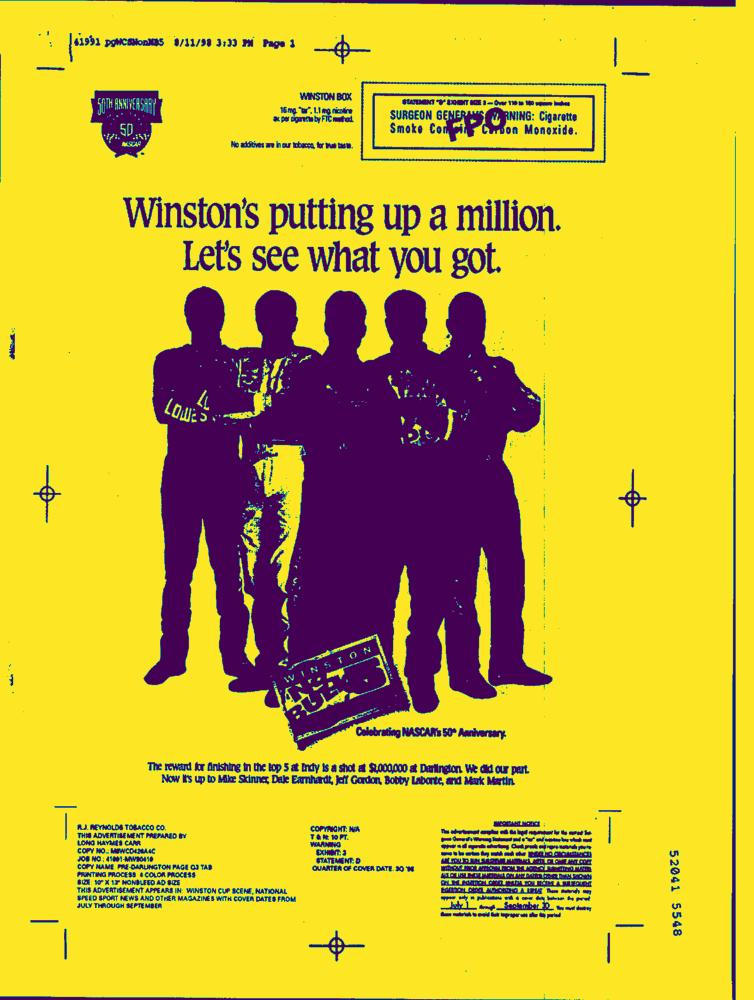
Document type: AD